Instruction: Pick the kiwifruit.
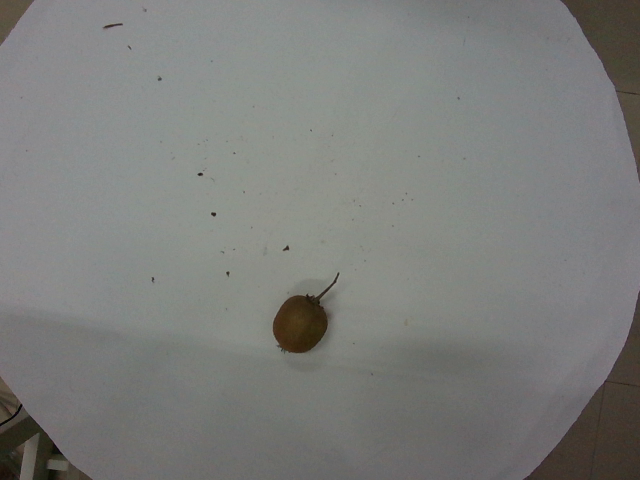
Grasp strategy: vertical